Question: What is the main concern?
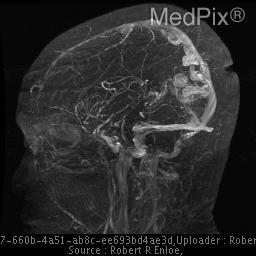
Answer: The findings suggest •  Right occipital lesion
•  Serpentine hypointensities with surrounding edema
•  Enlarged feeding vessels from both PCA and MCA supply
•  Small feeder from the ACA
•  Enlarged draining veins - varix -drains into superior sagittal sinus. There is high-flow venopathy and dilatation of the posterior temporal veins, basal vein, and local cortical vein.  No sinus occlusion is seen here.. The patient might have a history of 26 year-old man with increasing right-sided parietal and occipital headaches.